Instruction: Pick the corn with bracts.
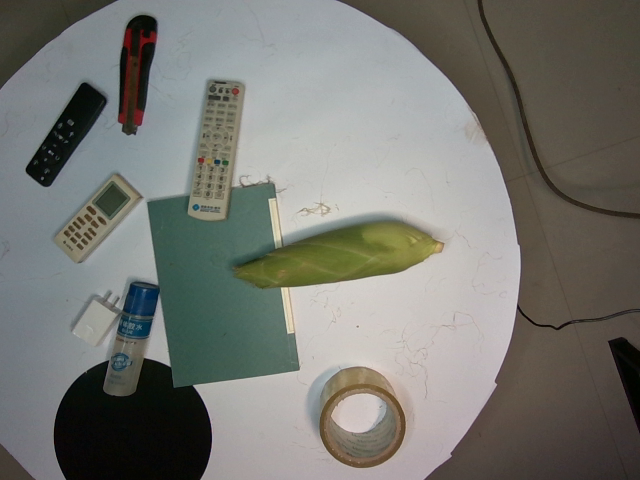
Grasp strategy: vertical